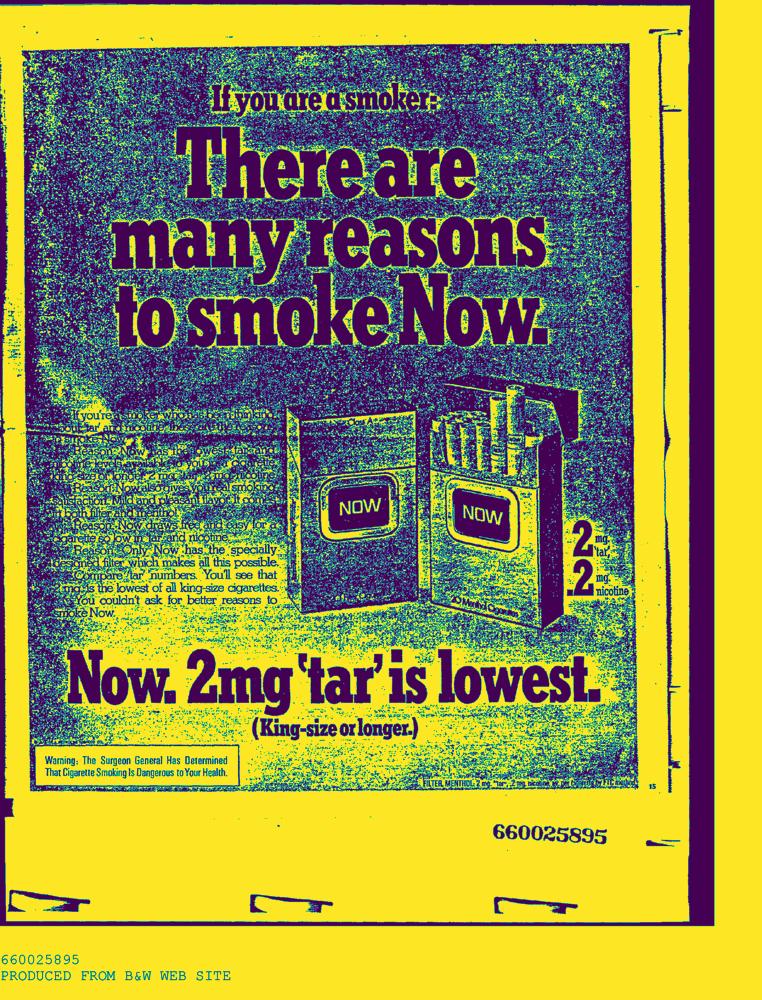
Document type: AD